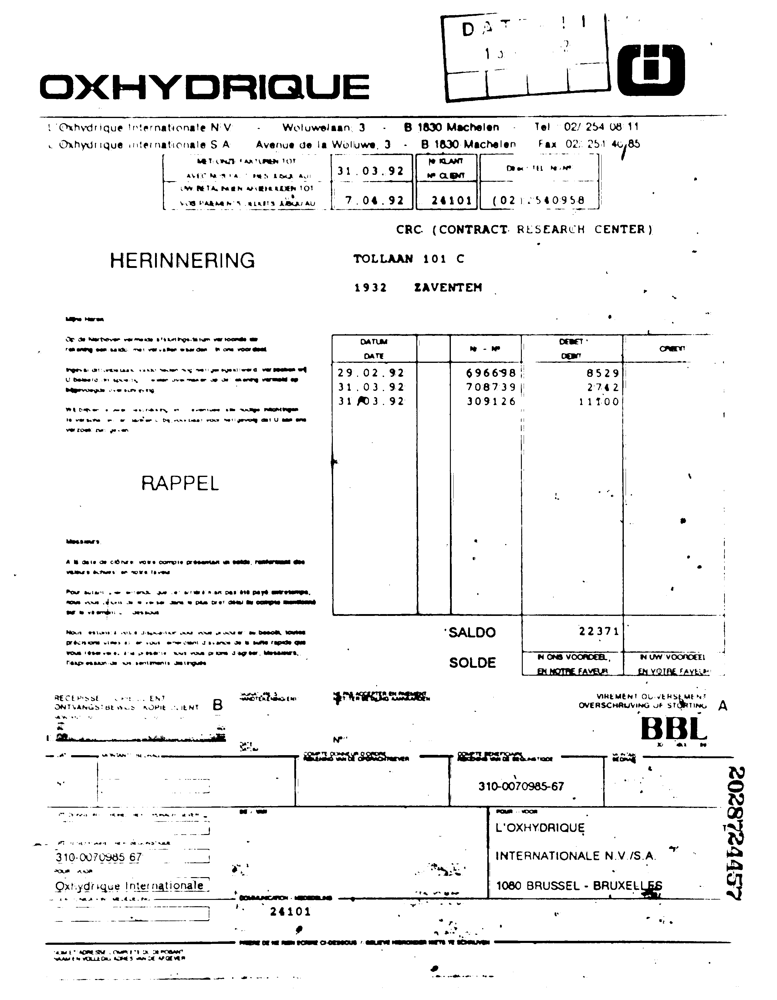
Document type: Invoice